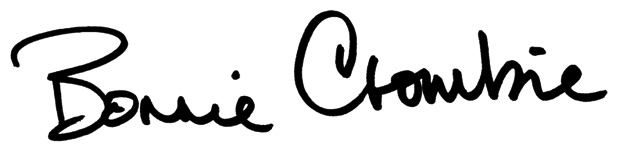
Signature of: bonnie crombie